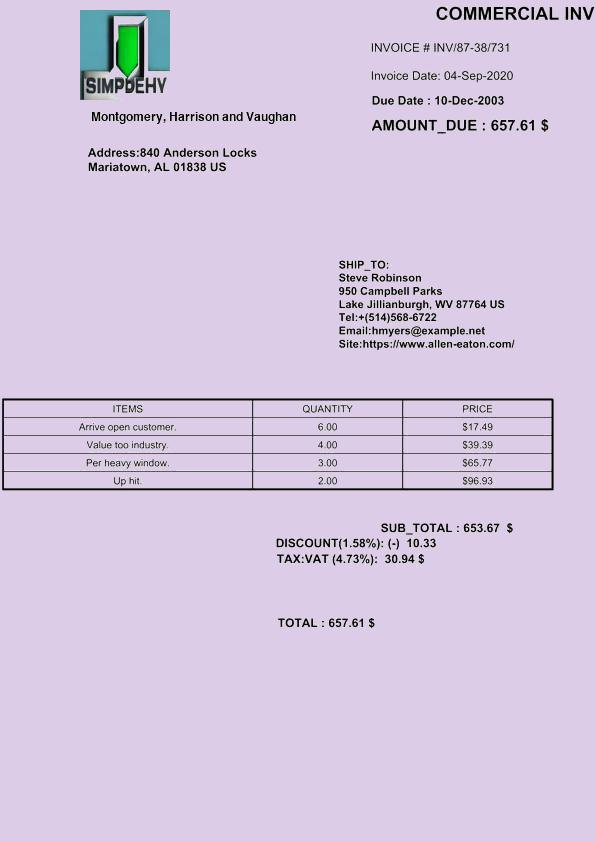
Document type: Invoice